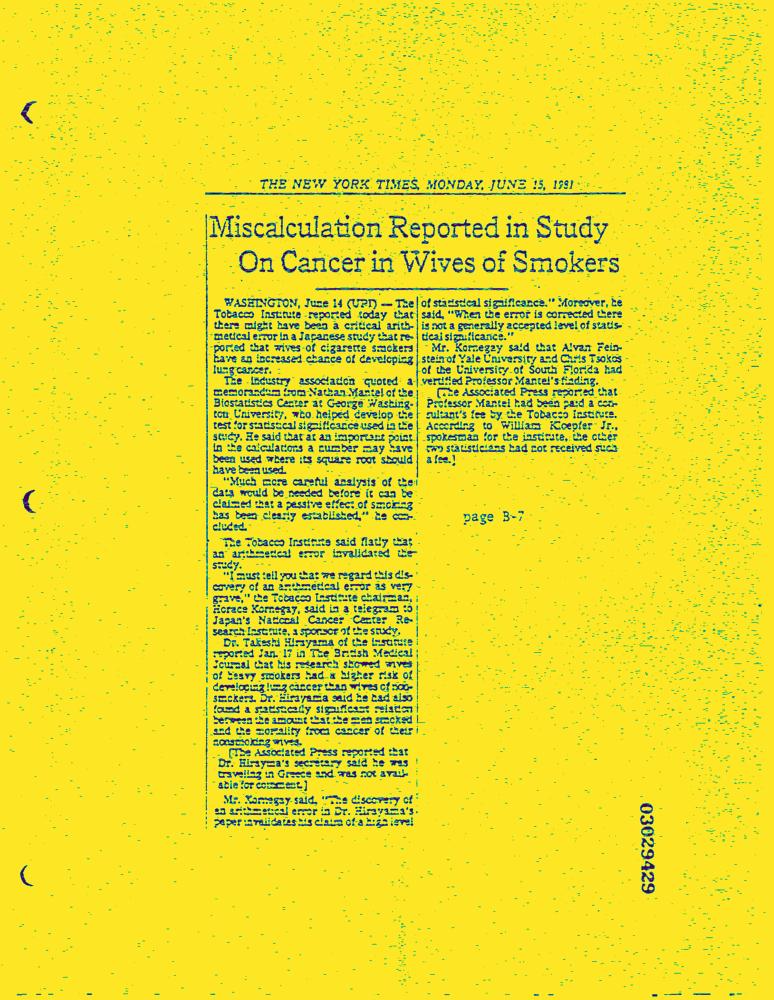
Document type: News-Article